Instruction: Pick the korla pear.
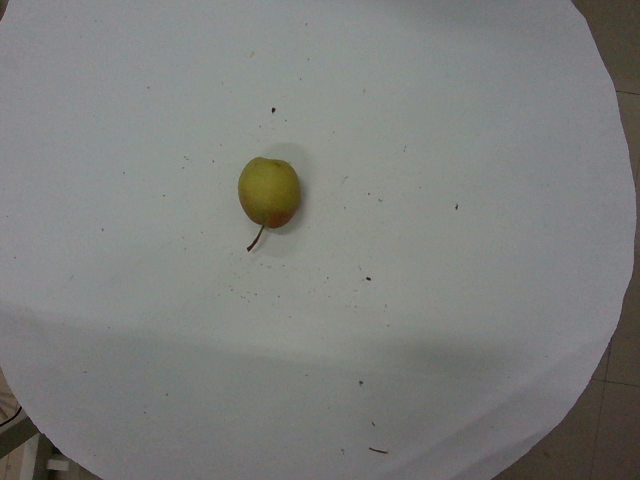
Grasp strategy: vertical